Question: What are the imaging findings?
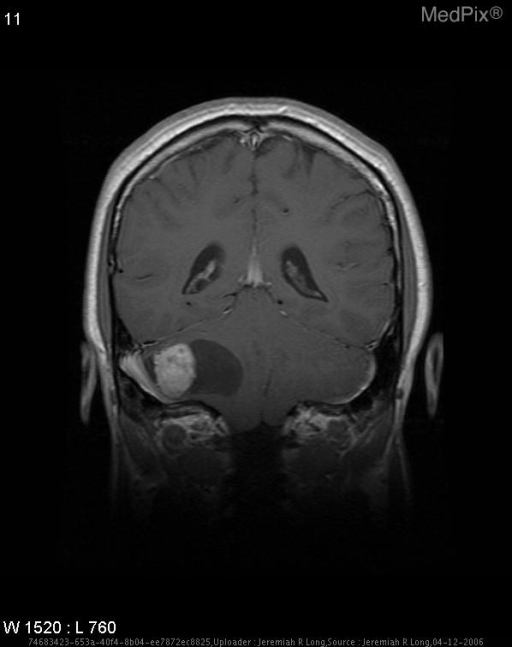
Answer: The imaging shows Aggressive cystic mass lesion in the right aspect of the posterior fossa measuring 4.8 cm by 3.1 cm by 2.3 cm with a solid enhancing mural nodule measuring approximately 2.1 cm in diameter.  There is mild to moderate surrounding edema and flow voids are present within the mural nodule. Aggressive cystic mass lesion in the right aspect of the posterior fossa measuring 4.8 cm by 3.1 cm by 2.3 cm with a solid enhancing mural nodule measuring approximately 2.1 cm in diameter.  There is mild to moderate surrounding edema and flow voids are present within the mural nodule.

T1 post-gadolinium: cystic lesion with mural nodule demonstrating uniform enhancement..